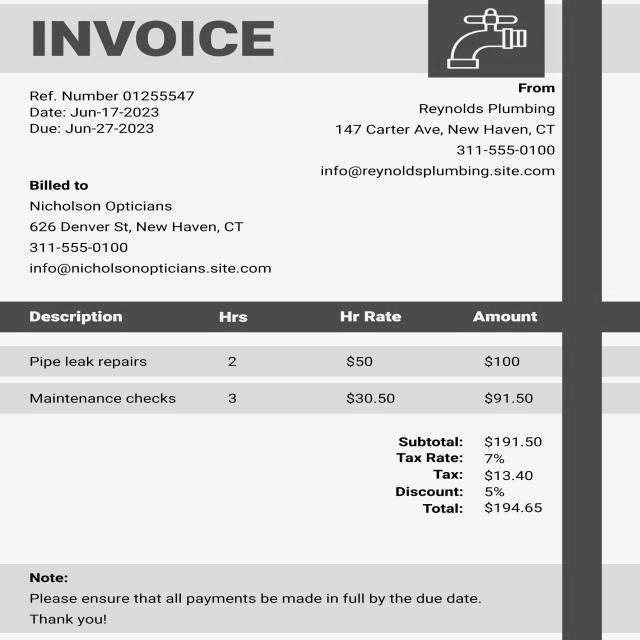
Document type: Invoice